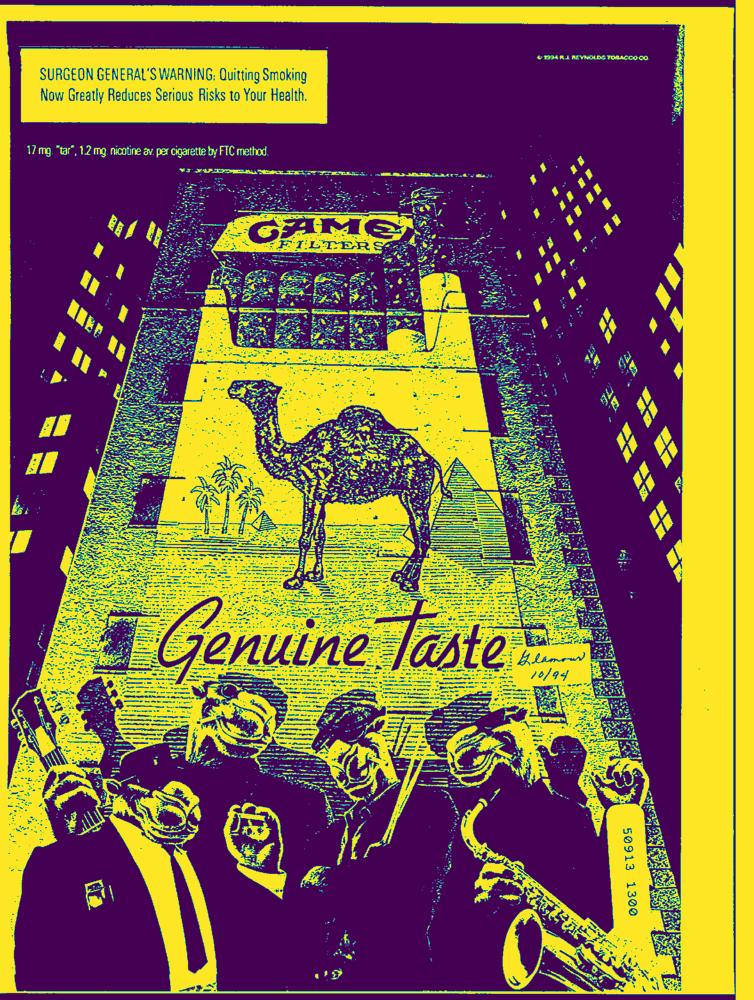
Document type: AD